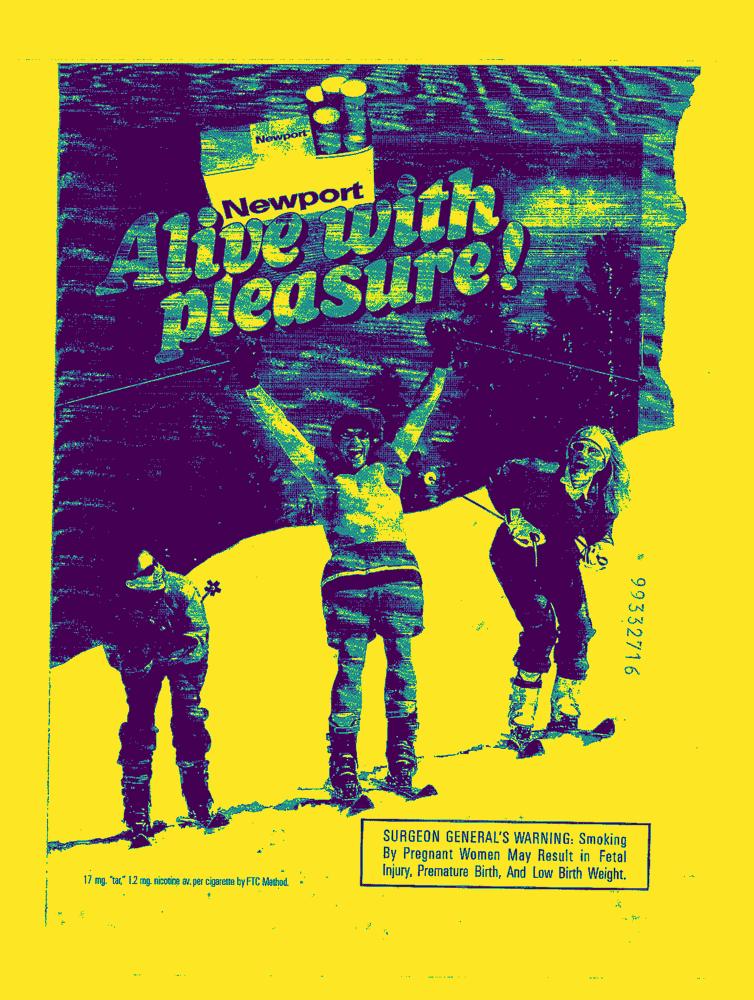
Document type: AD